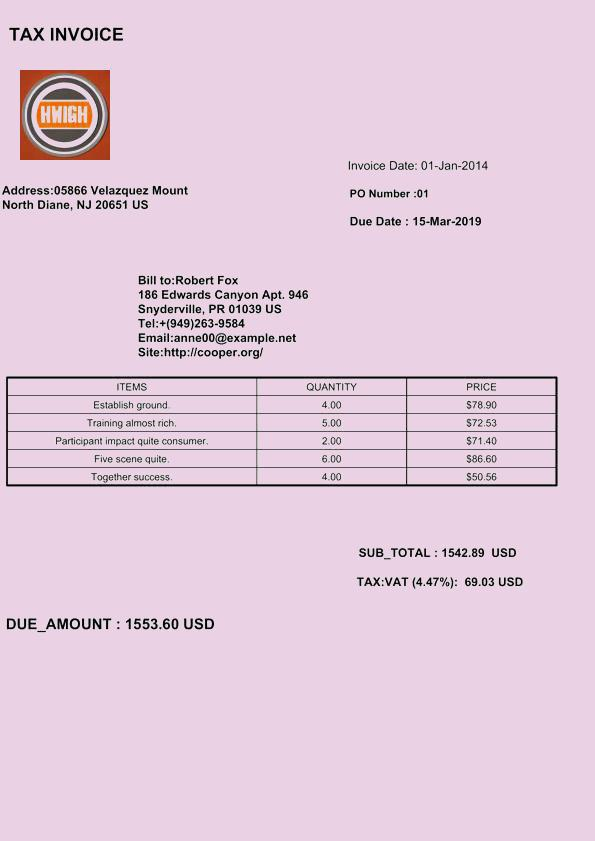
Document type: Invoice